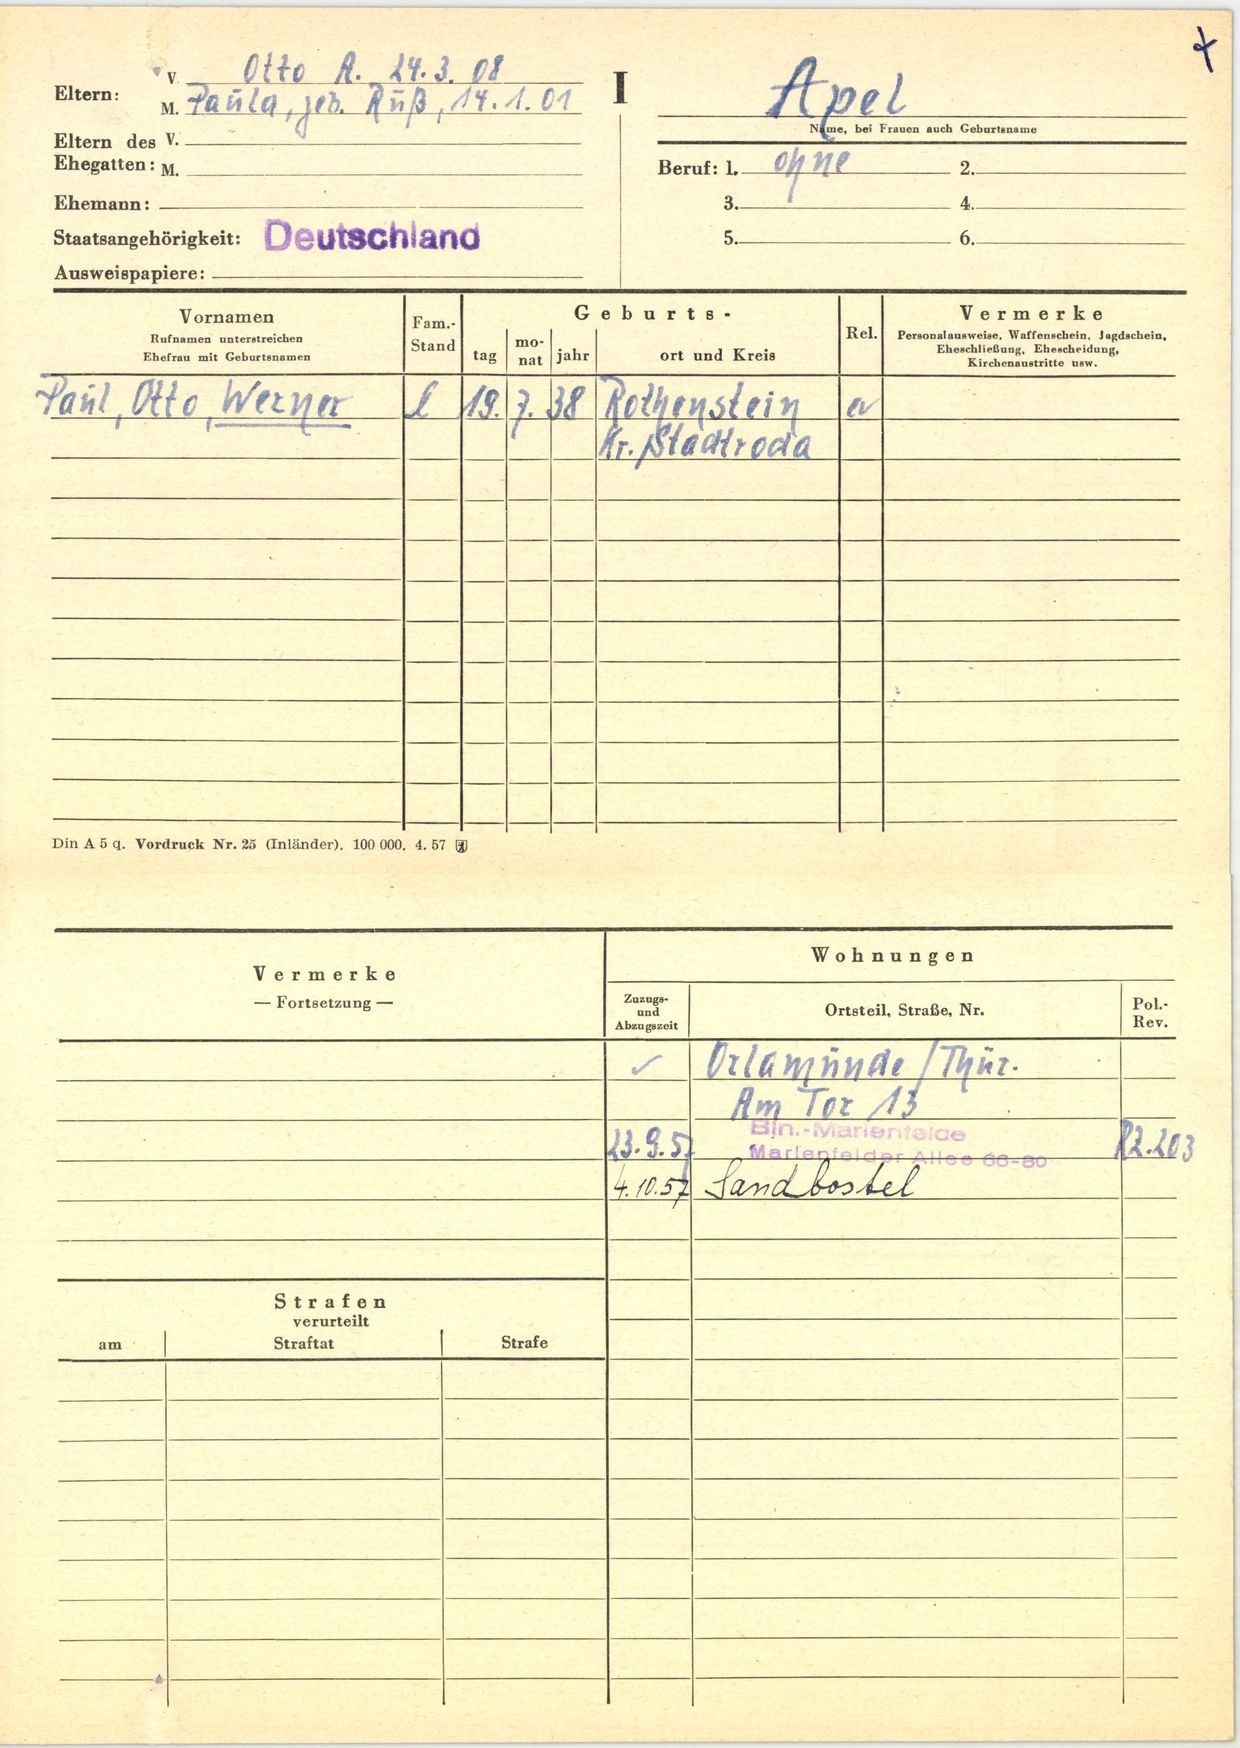
Apel